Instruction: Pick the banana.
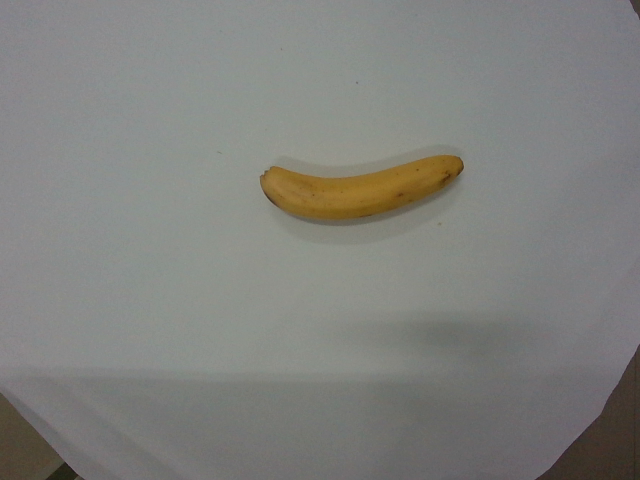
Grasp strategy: vertical